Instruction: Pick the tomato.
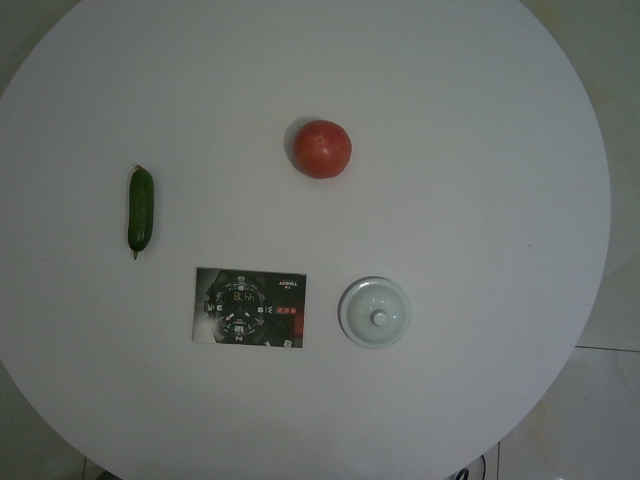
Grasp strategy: vertical